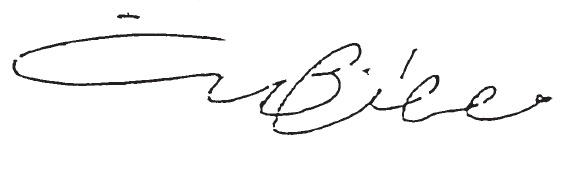
Signature of: muṣṭafá ḥijāzī